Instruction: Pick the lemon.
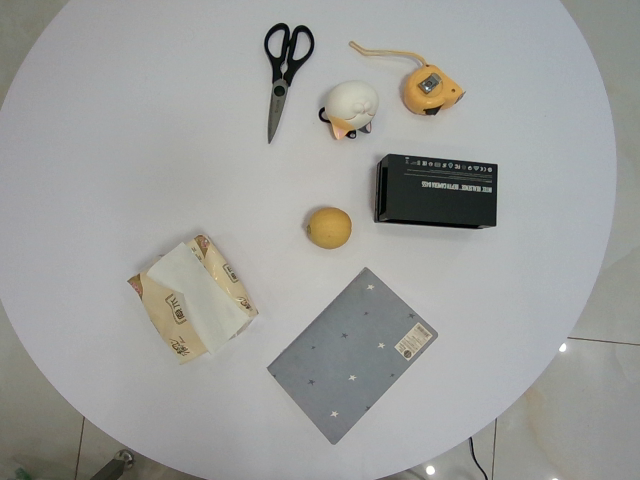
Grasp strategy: vertical